Question: In what way does the history help explain the case?
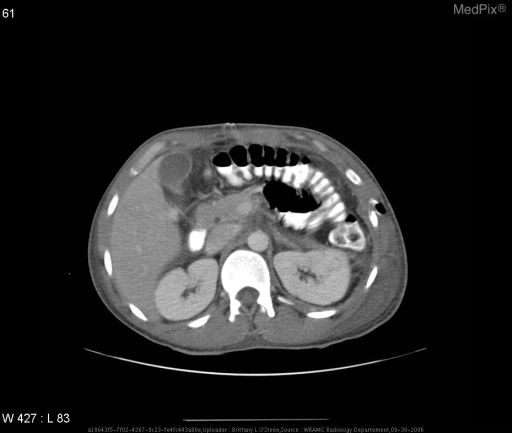
Answer: The patient's history of 25 y/o man with 3 GSW to chest, abdomen, and Left buttock.  Pt was resuscitated and had an ex-lap performed before transfer to WRAMC. is key in understanding the case.